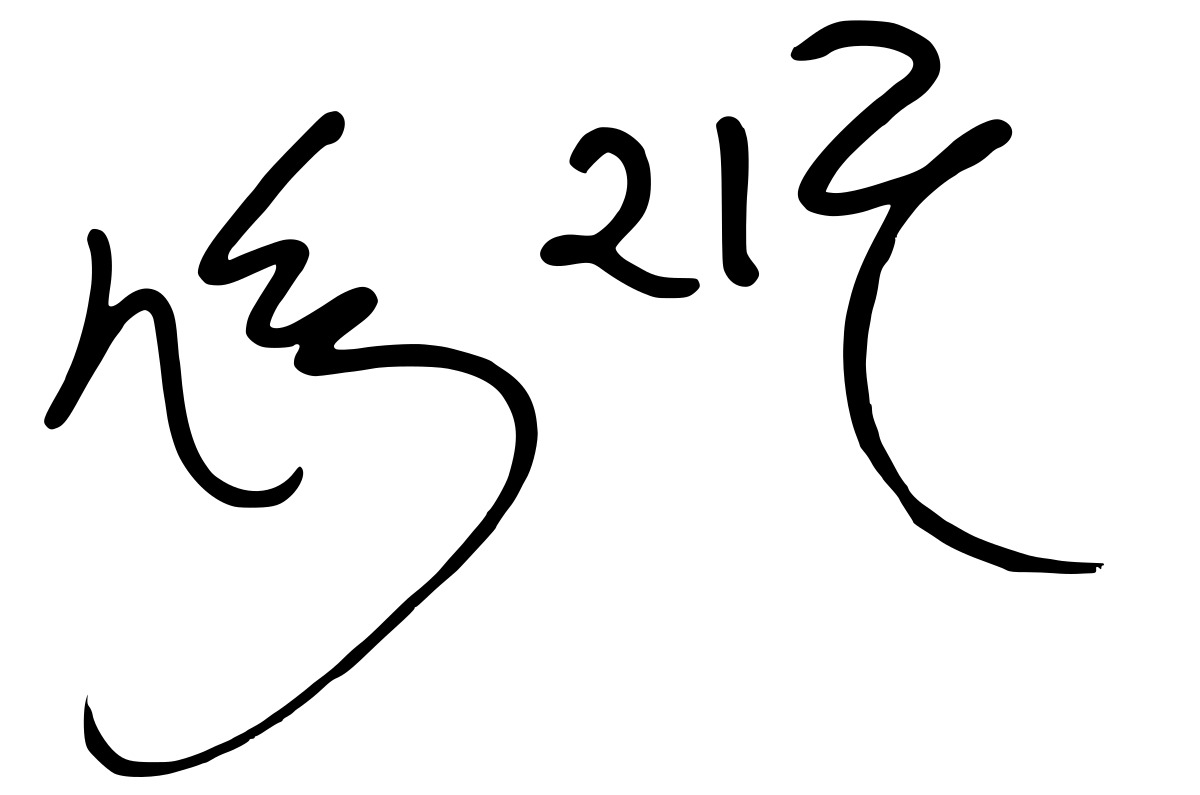
Signature of: madhu rye